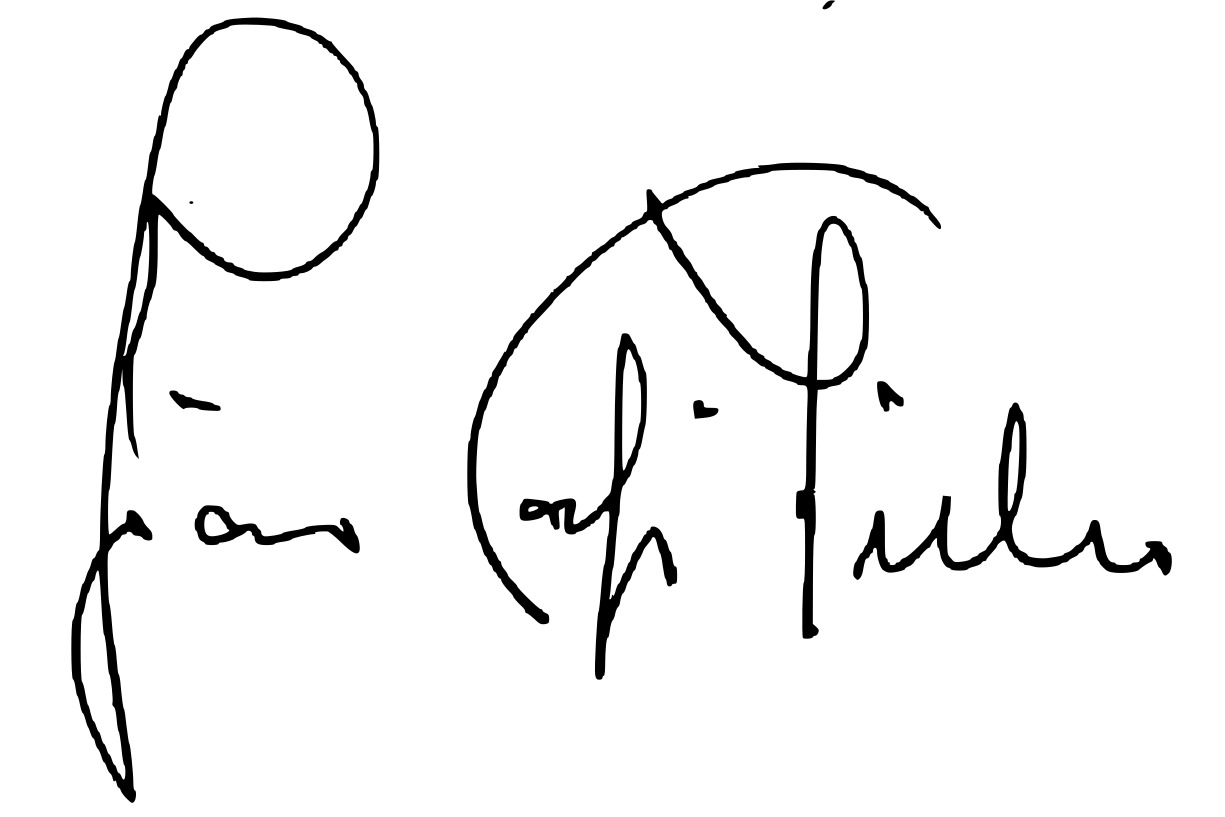
Signature of: café filho